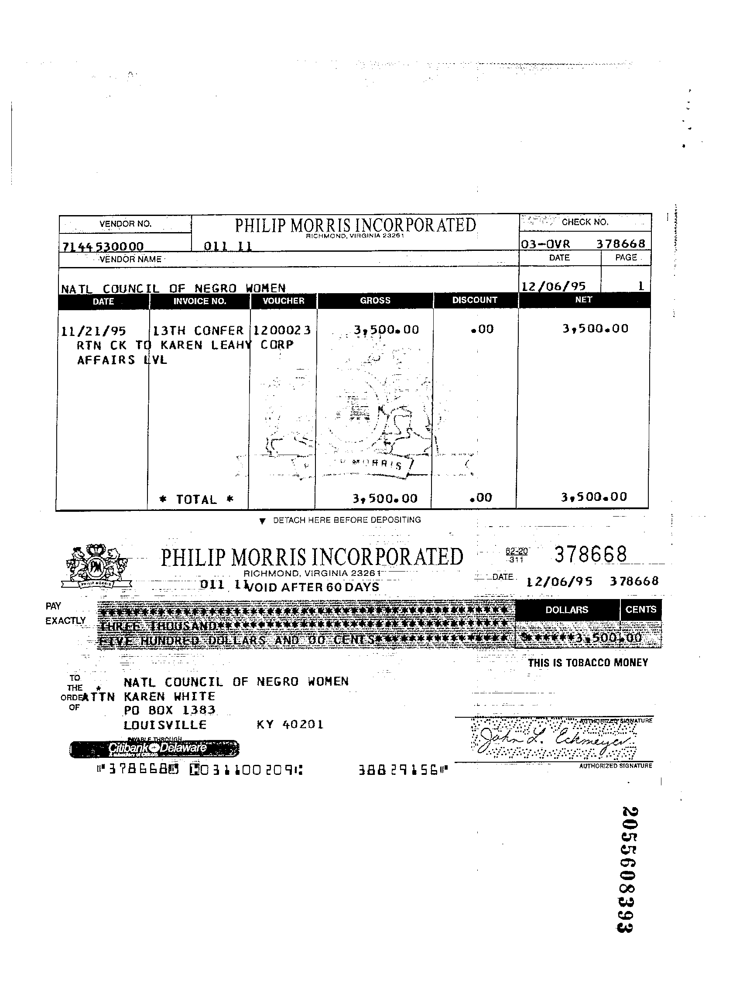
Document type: Invoice